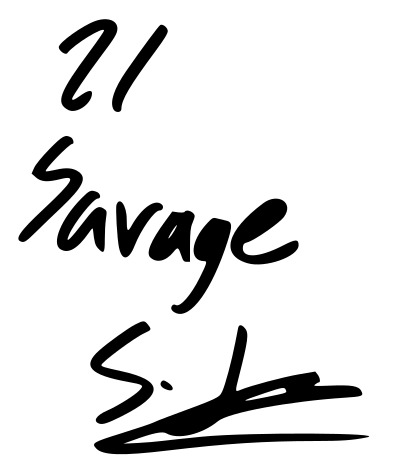
Signature of: 21 savage